Question: What is the main concern?
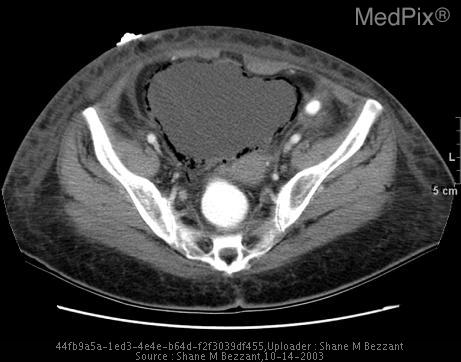
Answer: The findings suggest intramural bladder gas. CT confirms gas within the bladder wall.. The patient might have a history of 47 yo female with persistent N/V, epigastric pain;.